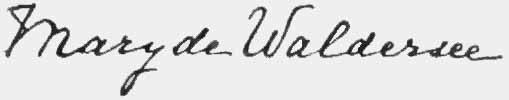
Signature of: mary von waldersee